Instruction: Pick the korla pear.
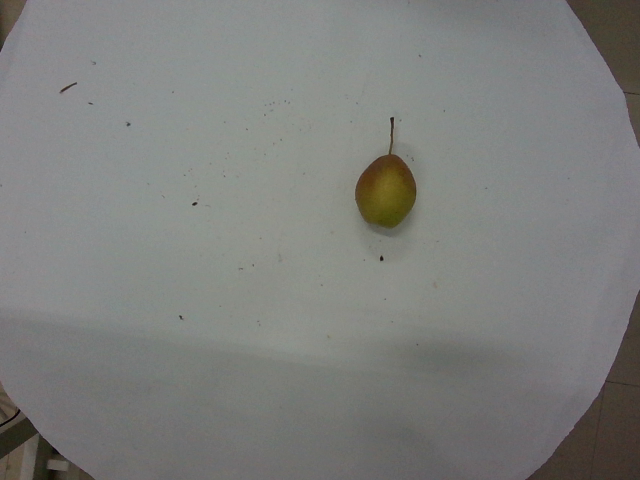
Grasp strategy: vertical